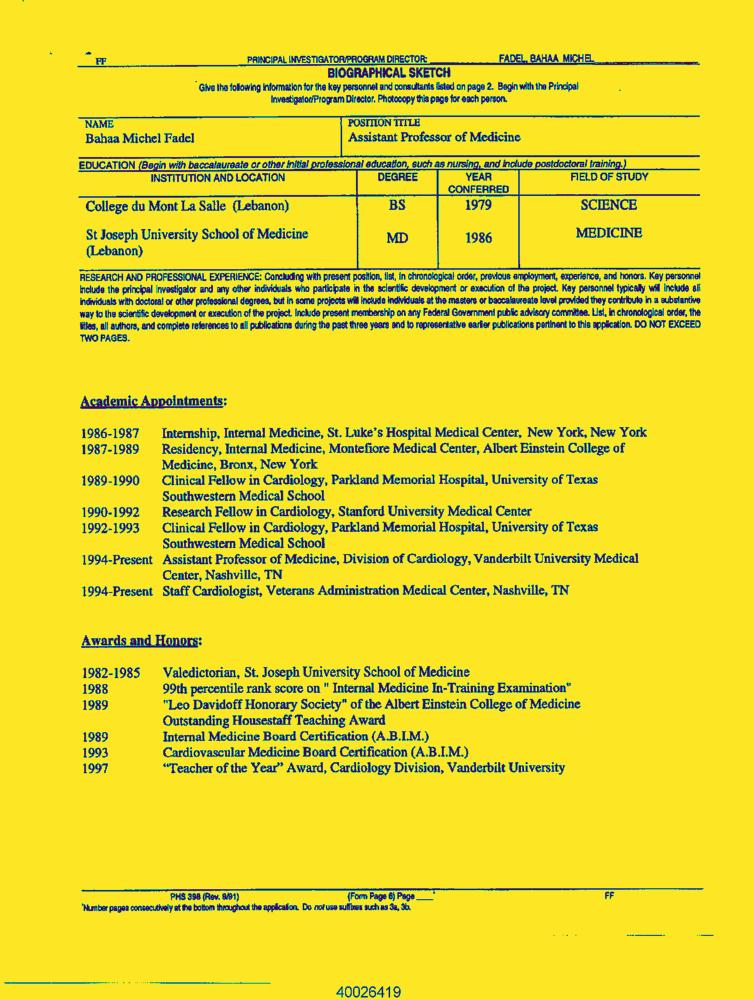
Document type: Resume-Doc